Please extract the written amount, numerical amount, recipient's name, date on the cheque, and the bank's name from the image.
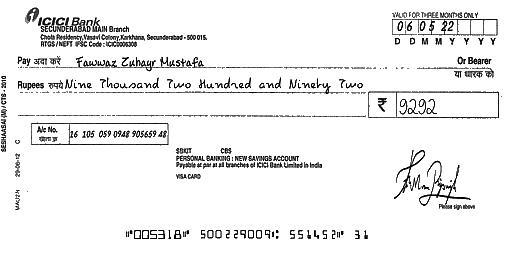
amt_in_words: Nine Thousand Two Hundred and Ninety Two
amt_in_figures: 9292
payee_name: Fawwaz Zuhayr Mustafa
bank_name: ICICI Bank
cheque_date: 06/05/22